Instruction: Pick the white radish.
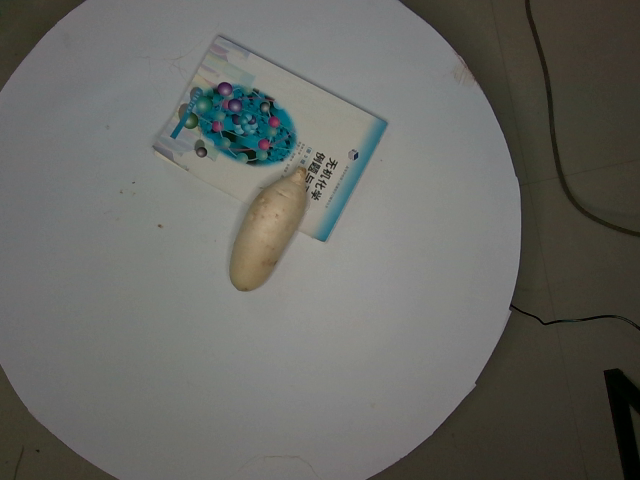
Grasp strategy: vertical